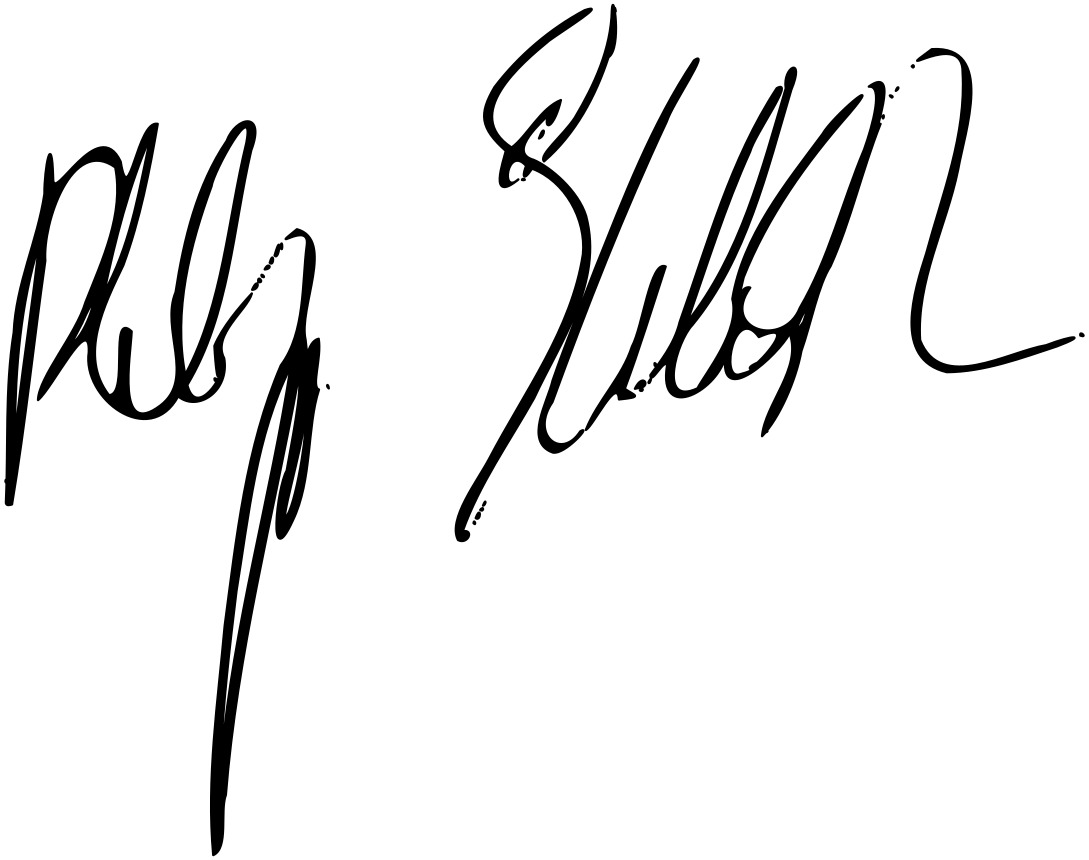
Signature of: philippe etchebest